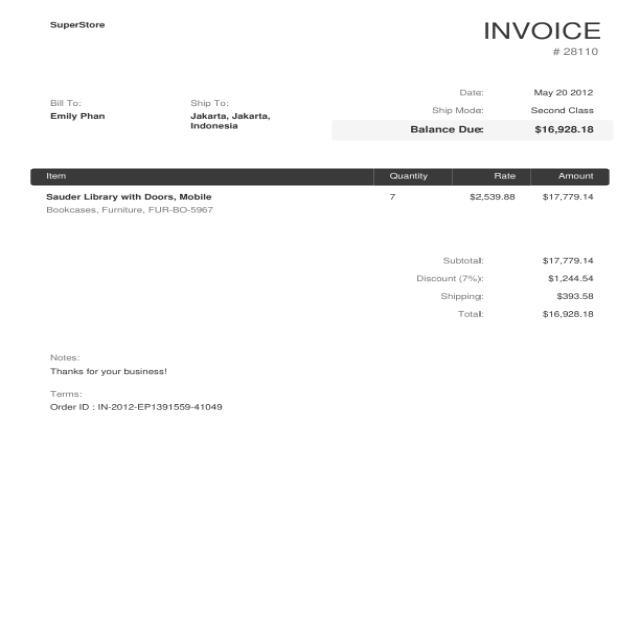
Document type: Invoice